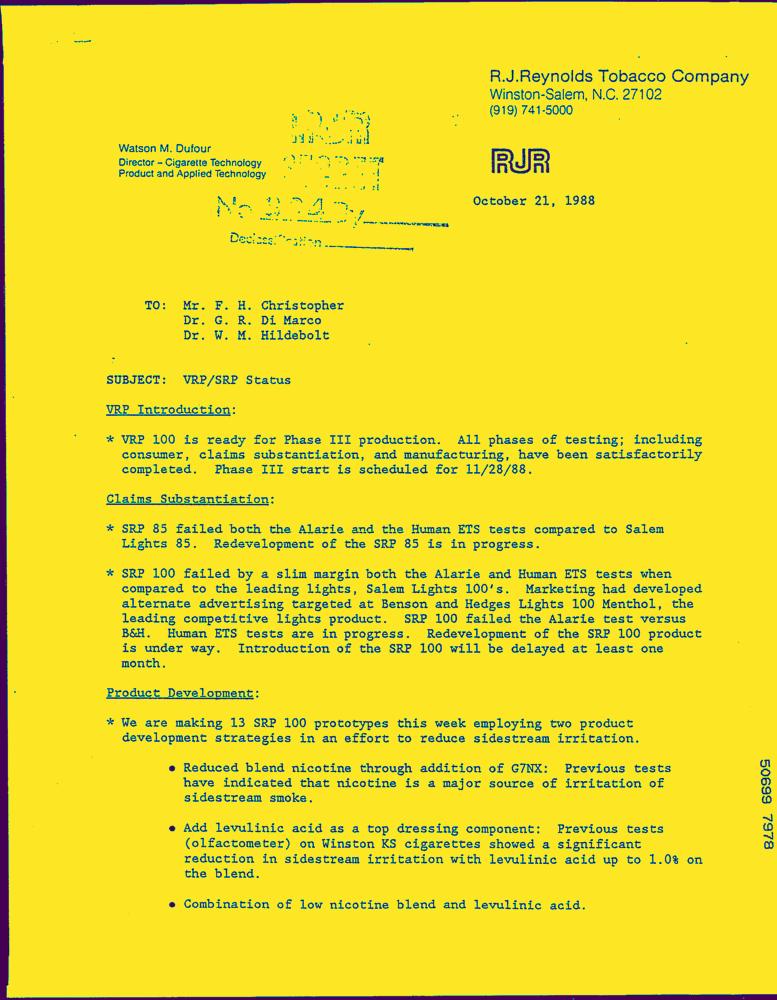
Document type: Letter-Doc